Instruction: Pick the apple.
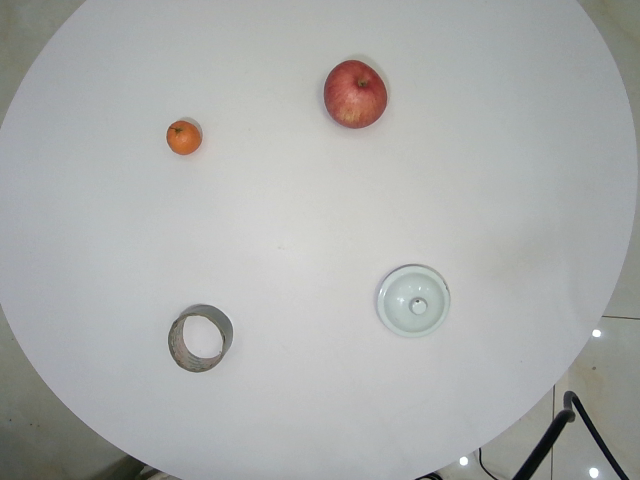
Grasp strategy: vertical